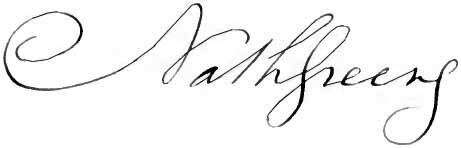
Signature of: nathanael greene